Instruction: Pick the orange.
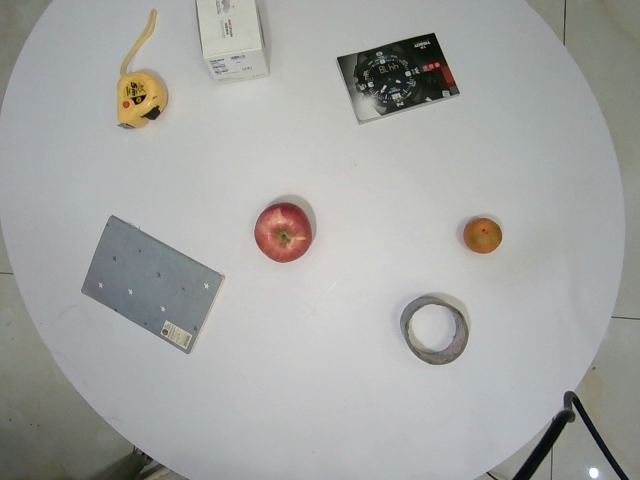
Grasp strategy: vertical